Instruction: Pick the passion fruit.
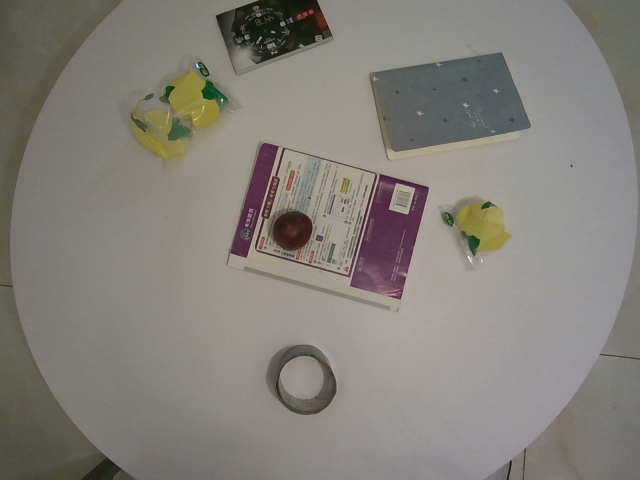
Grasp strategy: vertical